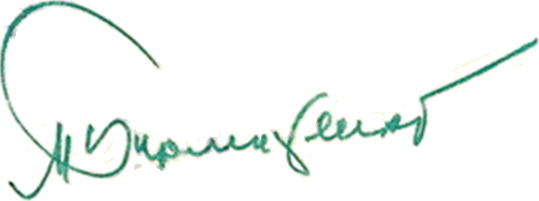
Signature of: mykhailo burmystenko